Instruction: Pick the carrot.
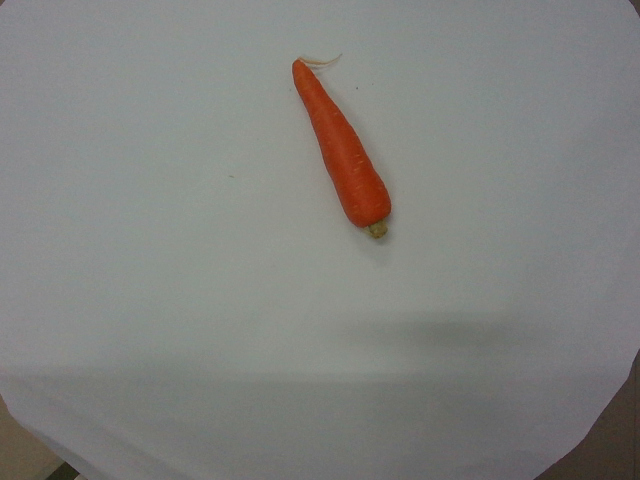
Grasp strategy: vertical